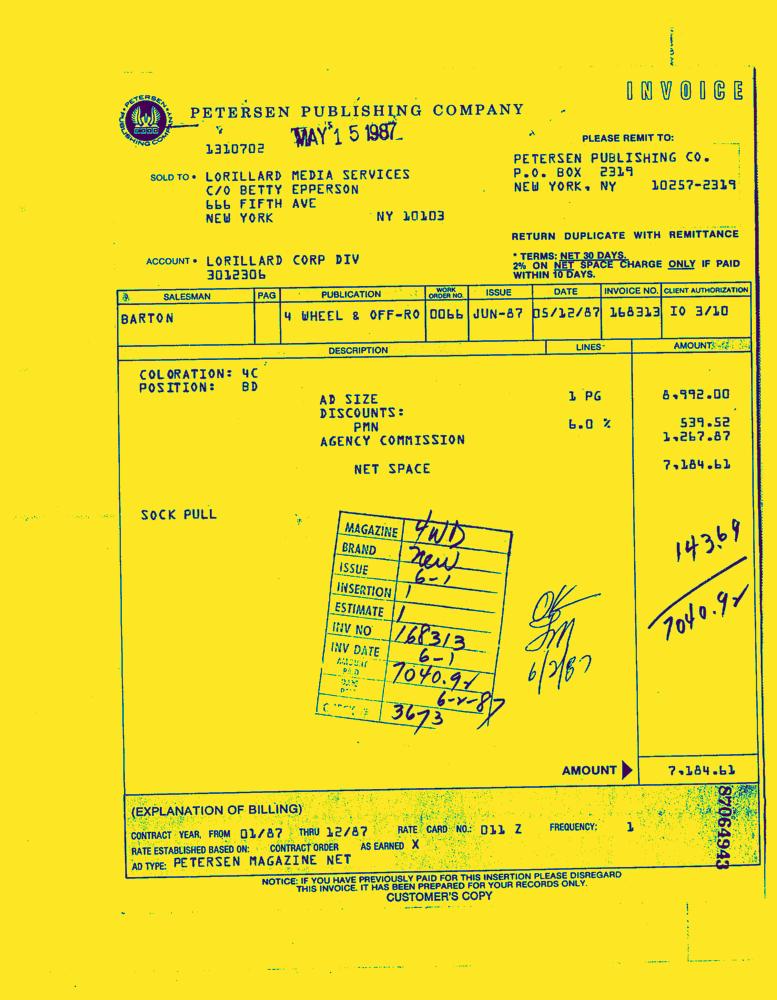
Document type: Invoice-Doc